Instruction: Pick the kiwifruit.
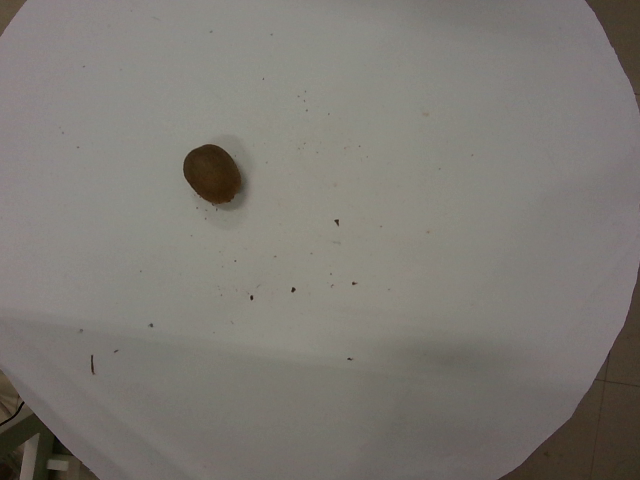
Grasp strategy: vertical